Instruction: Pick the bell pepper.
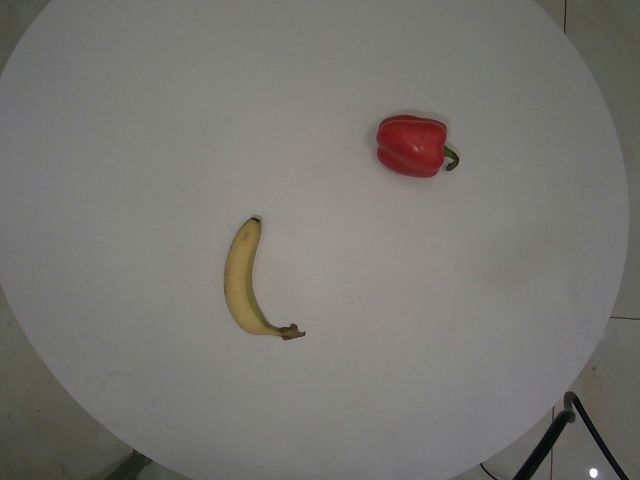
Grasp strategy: vertical